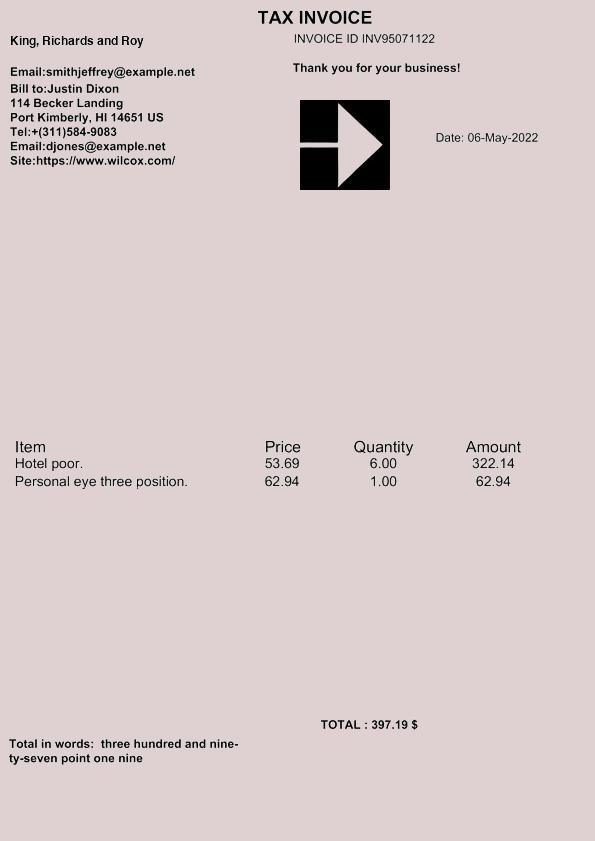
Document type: Invoice